Extract the amount written in words, the amount in digits, the name of the payee, the date on the cheque, and the bank's name from the image.
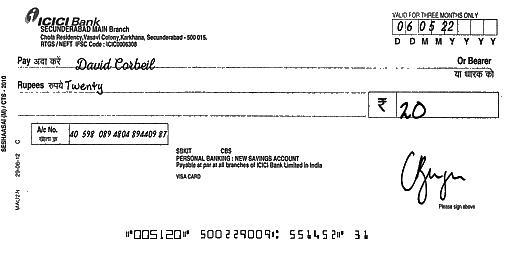
amt_in_words: Twenty
amt_in_figures: 20
payee_name: David Corbeil
bank_name: ICICI Bank
cheque_date: 06/05/22